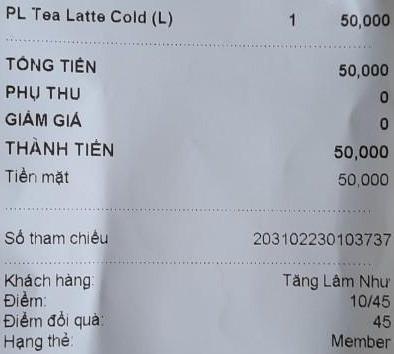
PL Tea Latte Cold (L) 1 50,000

TỔNG TIỀN 50,000
PHỤ THU 0
GIẢM GIÁ 0
THÀNH TIỀN 50,000
Tiền mặt 50,000

Số tham chiếu 203102230103737

Khách hàng: Tăng Lâm Như
Điểm: 10/45
Điểm đổi quà: 45
Hạng thẻ: Member